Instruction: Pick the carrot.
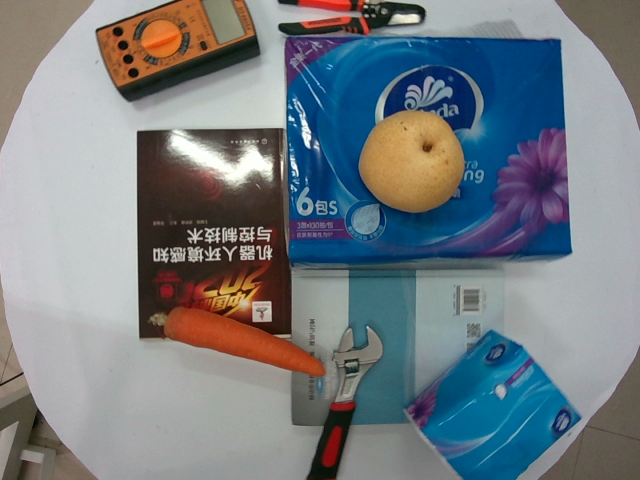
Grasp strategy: vertical